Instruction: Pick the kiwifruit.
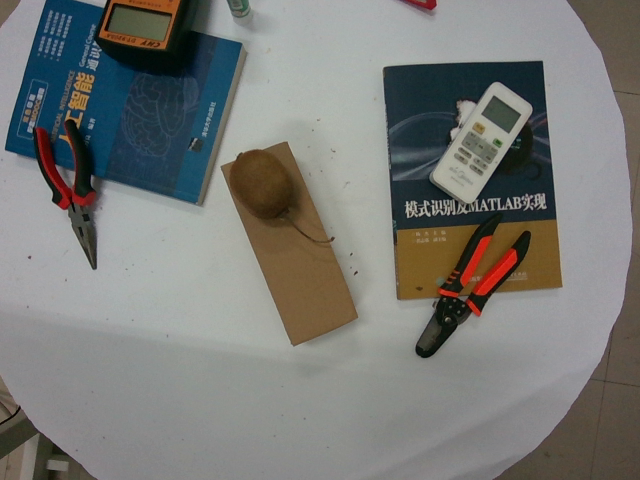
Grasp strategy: vertical